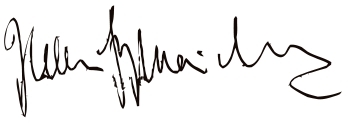
Signature of: juan guzmán cruchaga